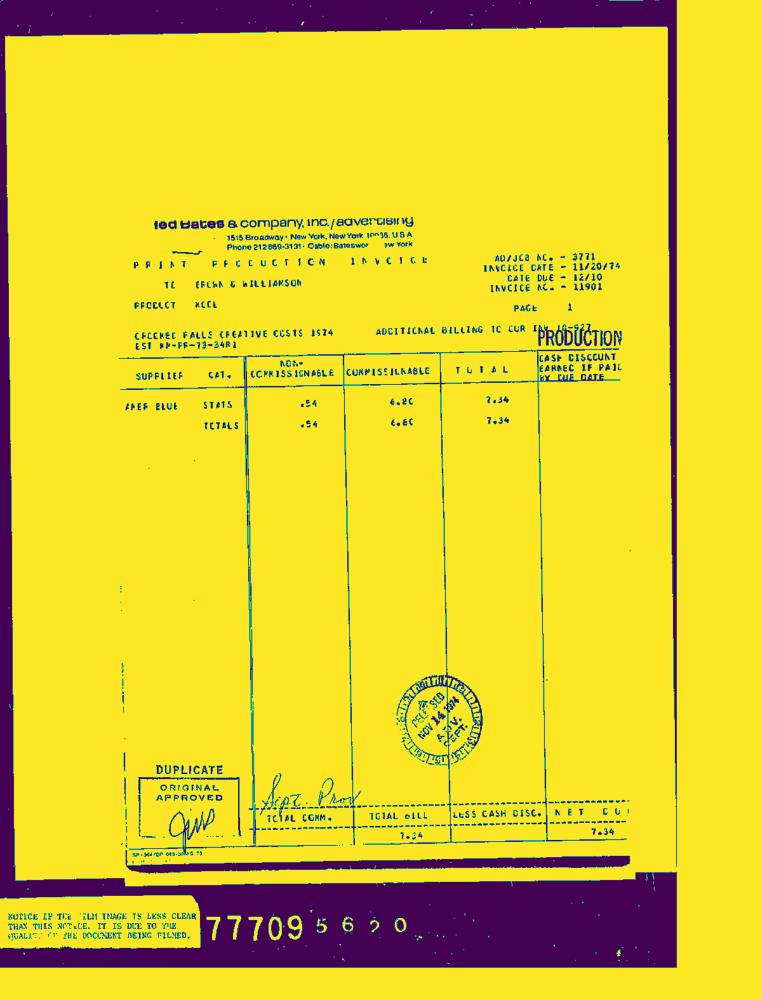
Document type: Invoice-Doc